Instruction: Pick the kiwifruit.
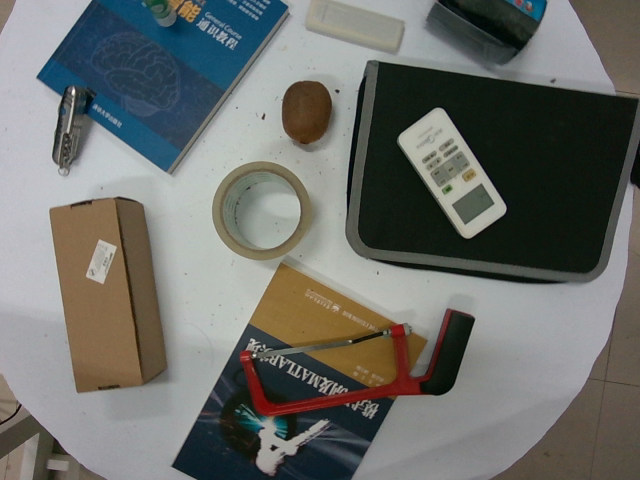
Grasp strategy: vertical